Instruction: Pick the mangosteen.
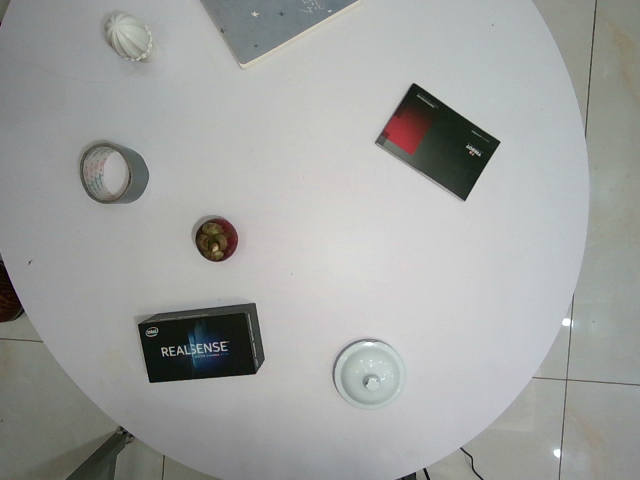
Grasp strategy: vertical